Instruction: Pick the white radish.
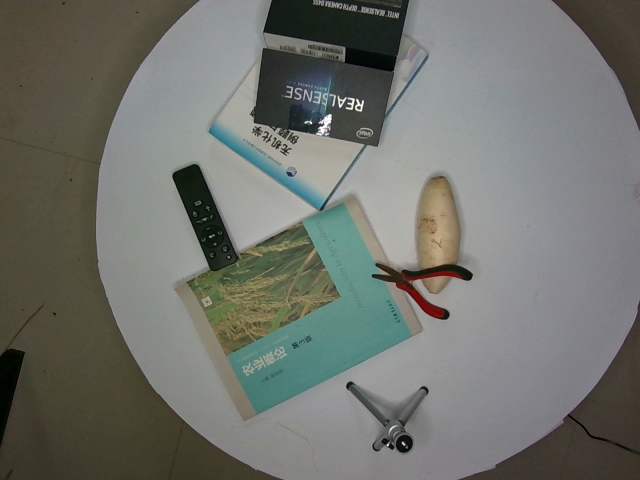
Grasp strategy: vertical